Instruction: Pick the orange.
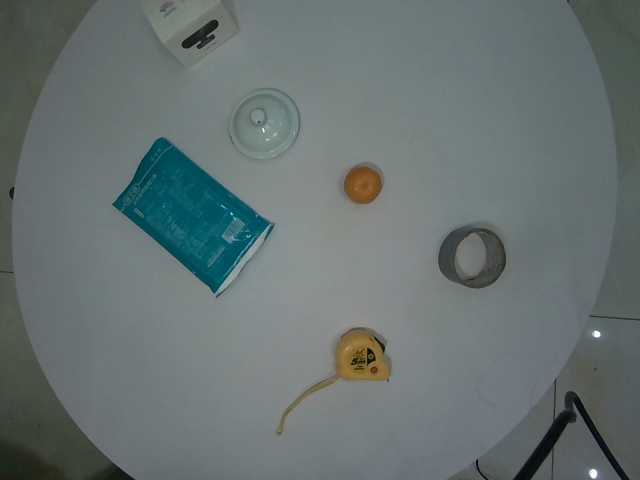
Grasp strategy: vertical